Question: What might the diagnosis be?
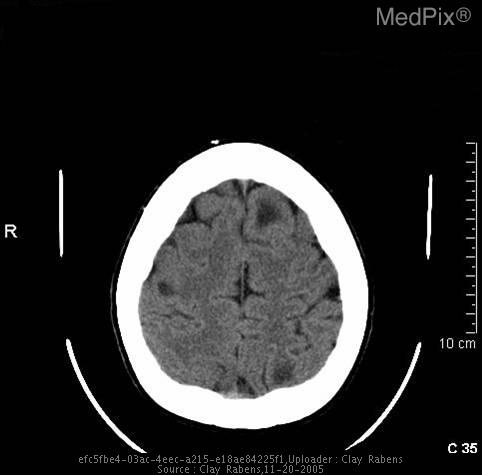
Answer: The possible diagnosis includes Tuberous sclerosis complex (TSC) (with this constellation of features).  Subependymal gray matter heterotopia does not calcify like this; and, other causes of periventricular Ca++ cause volume loss and do not protrude into ventricle..